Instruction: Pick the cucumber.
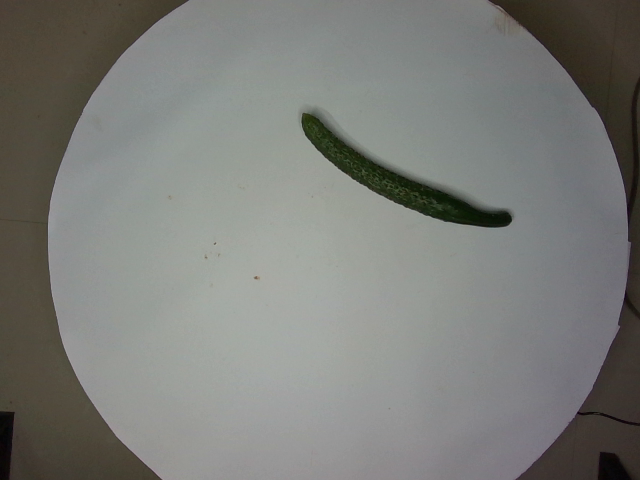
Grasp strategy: vertical